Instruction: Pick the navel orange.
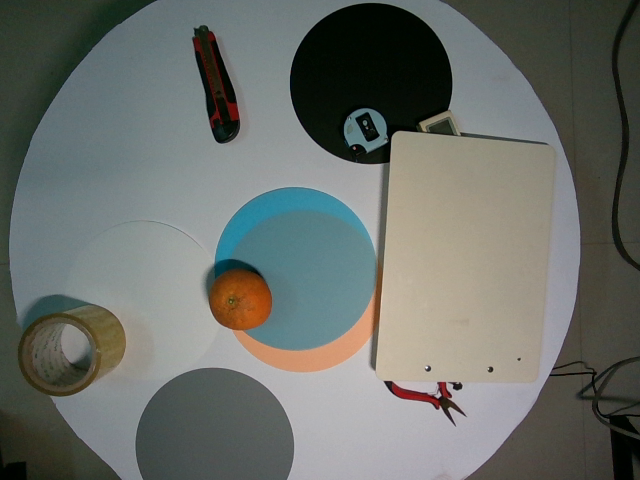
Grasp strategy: vertical